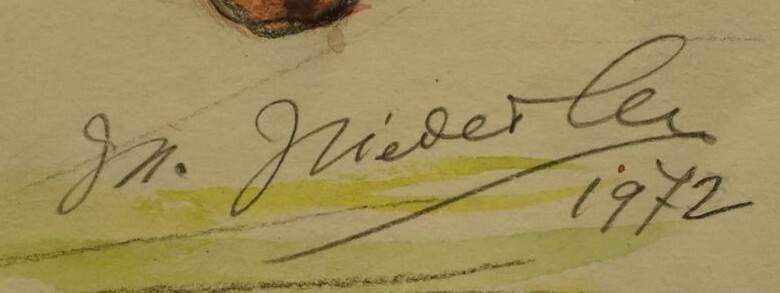
Signature of: marcel niederle